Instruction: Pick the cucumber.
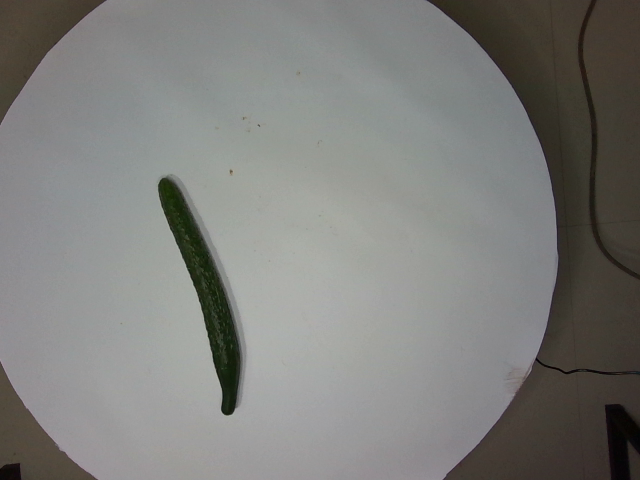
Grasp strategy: vertical